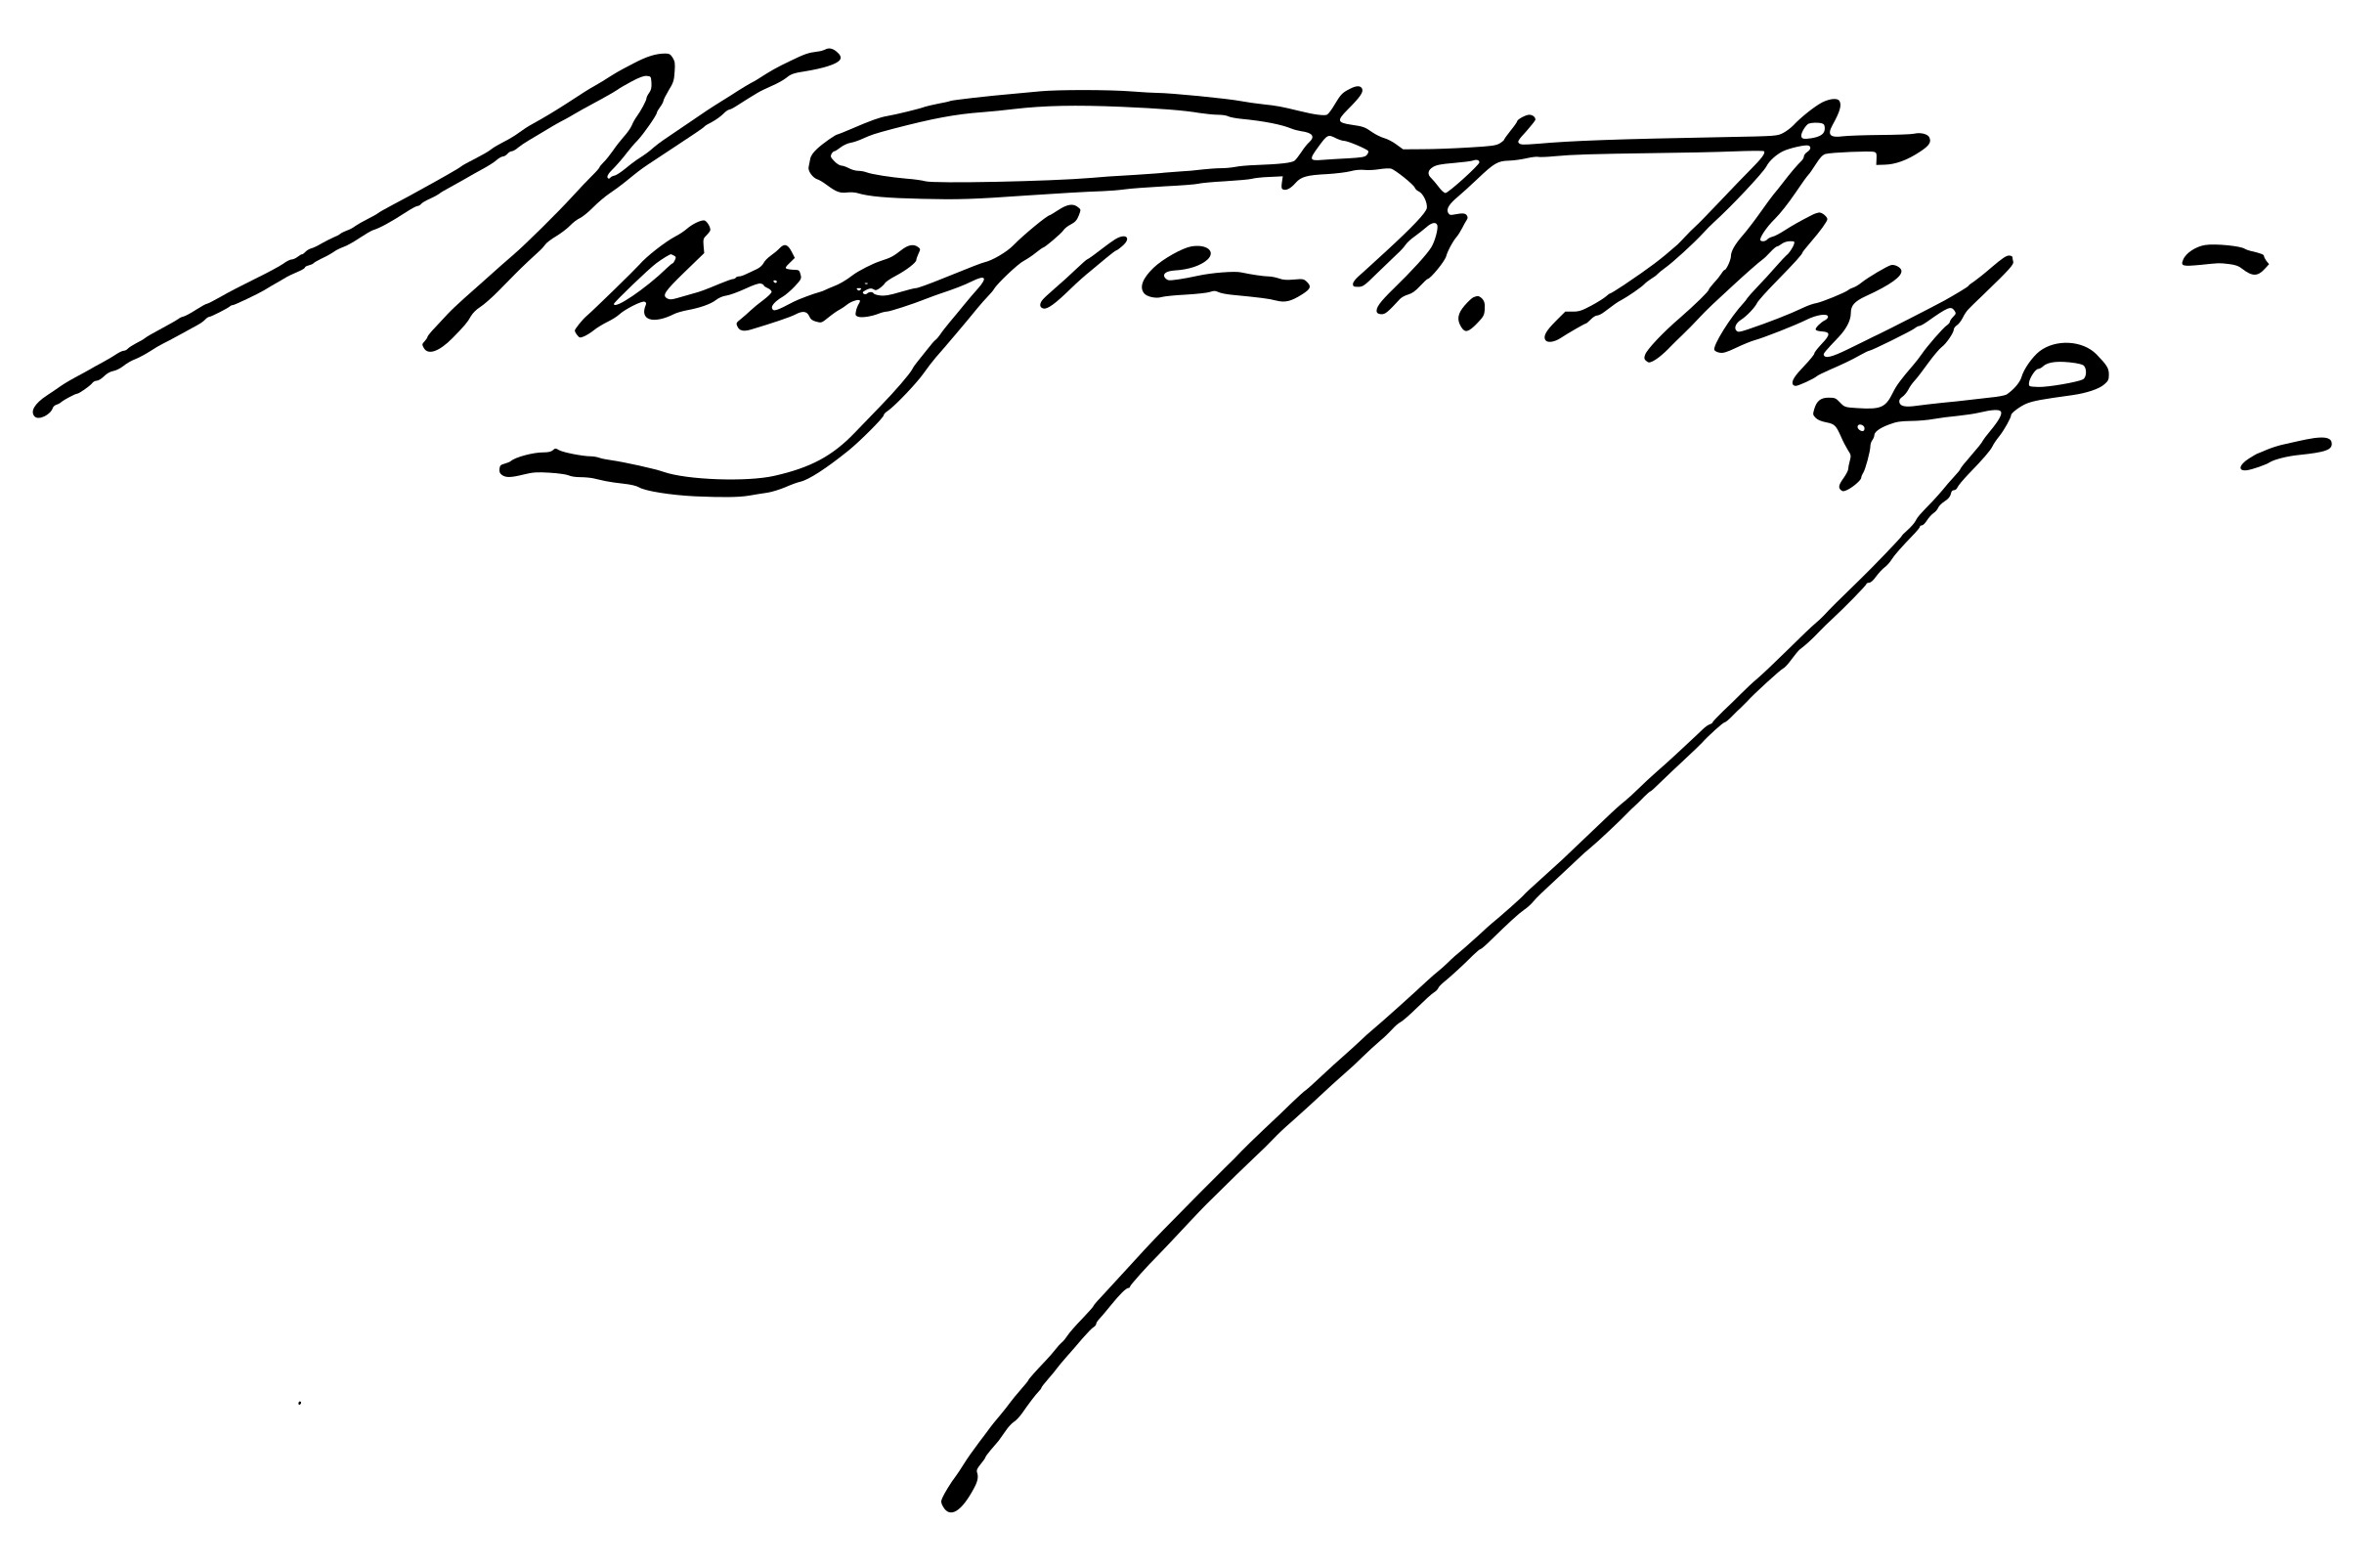
Signature of: natalia dragoumis